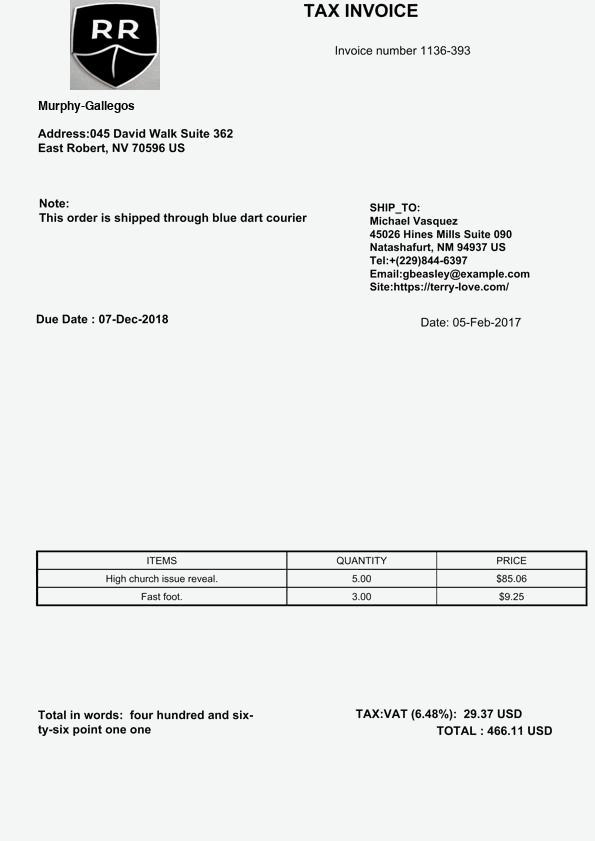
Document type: Invoice